Question: What was observed in the imaging?
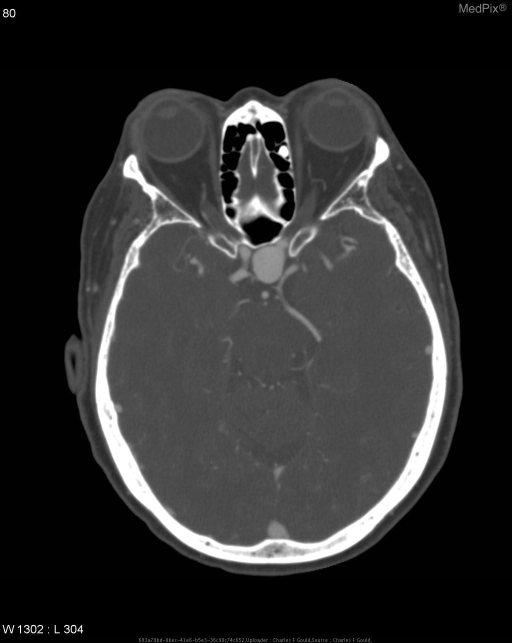
Answer: The imaging shows CT:  There is a berry aneurysm arising from the supraclinoid portion of the left internal carotid artery, measuring 16 mm AP x 13.5 mm CC x12 mm LAT with a 5-mm neck. The aneurysm projects medially and inferiorly from its origin and encroaches on the optic chiasm and pituitary fossa. The pituitary infundibulum may be displaced posteriorly.

MR:  The ventricles are the upper limits of normal in size. There is a mixed but primarily hypointense signal foci in the parasellar region to the left of midline superimposed over the sella.  On T2WI this has a hypointense signal similar to the signal void of the vesicle.  MR (T1W-Gd) shows enhancement.

MRA of the circle of Willis shows a flow void component and a central heterogeneous hyperintense signal component. There is a berry aneurysm arising from the supraclinoid portion of the left internal carotid artery, measuring 16 mm AP x 13.5 mm CC x12 mm LAT with a 5-mm neck. The aneurysm projects medially and inferiorly from its origin and encroaches on the optic chiasm and pituitary fossa. The pituitary infundibulum may be displaced posteriorly..